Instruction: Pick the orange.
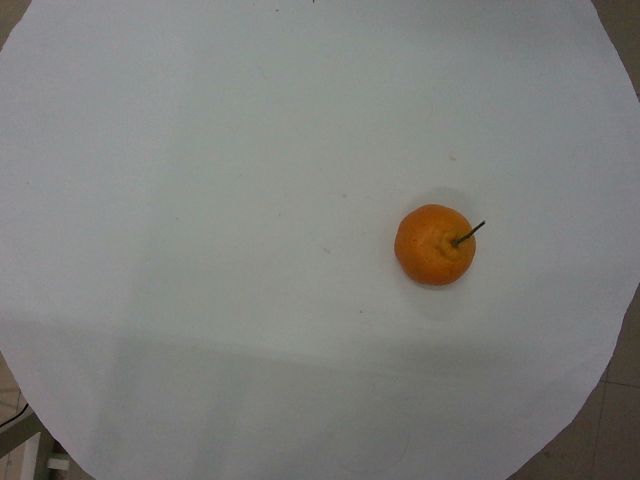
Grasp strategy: vertical